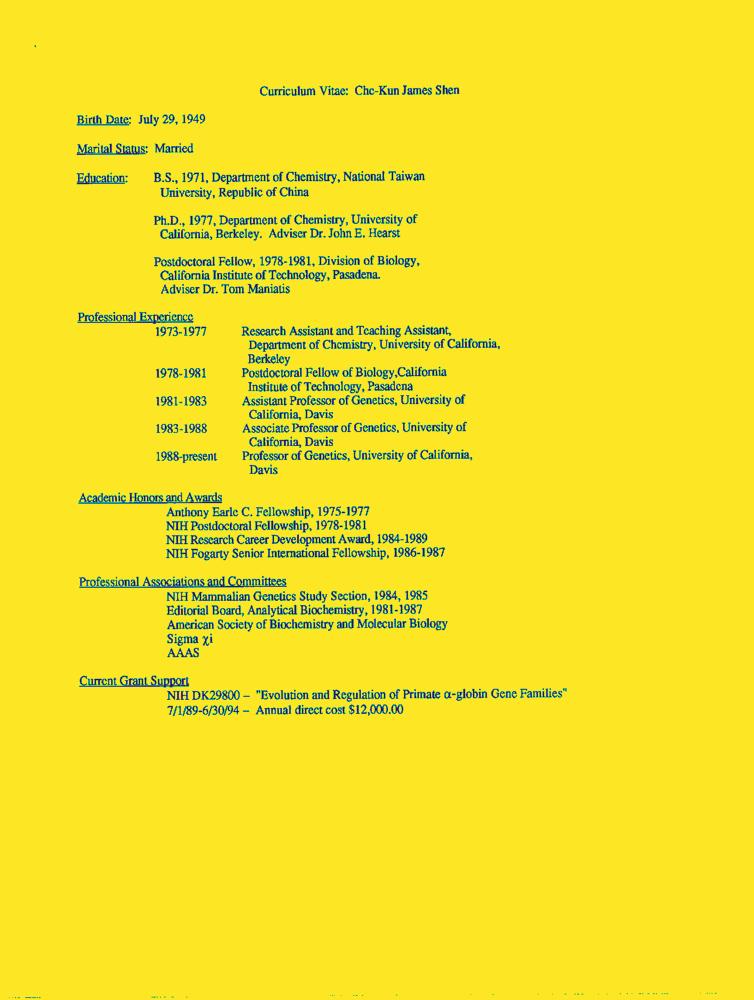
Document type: Resume-Doc